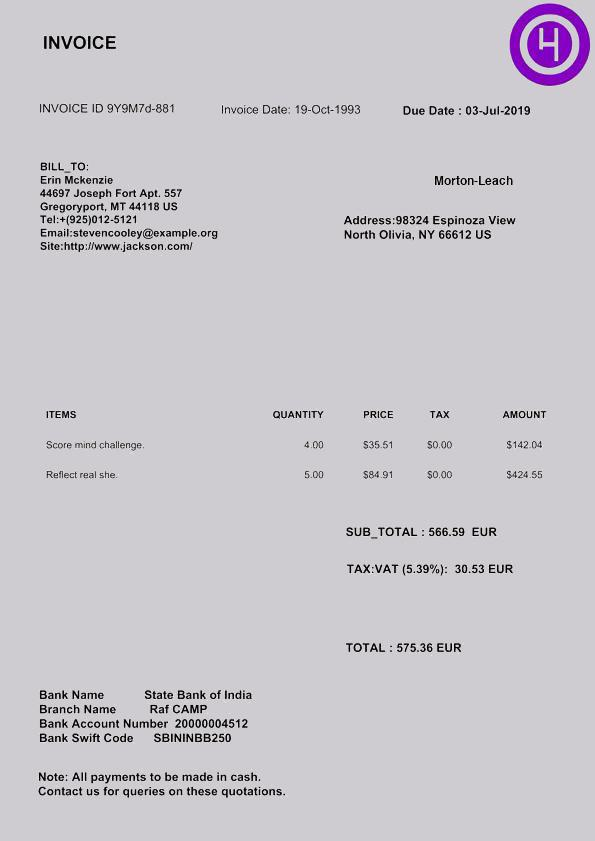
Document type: Invoice